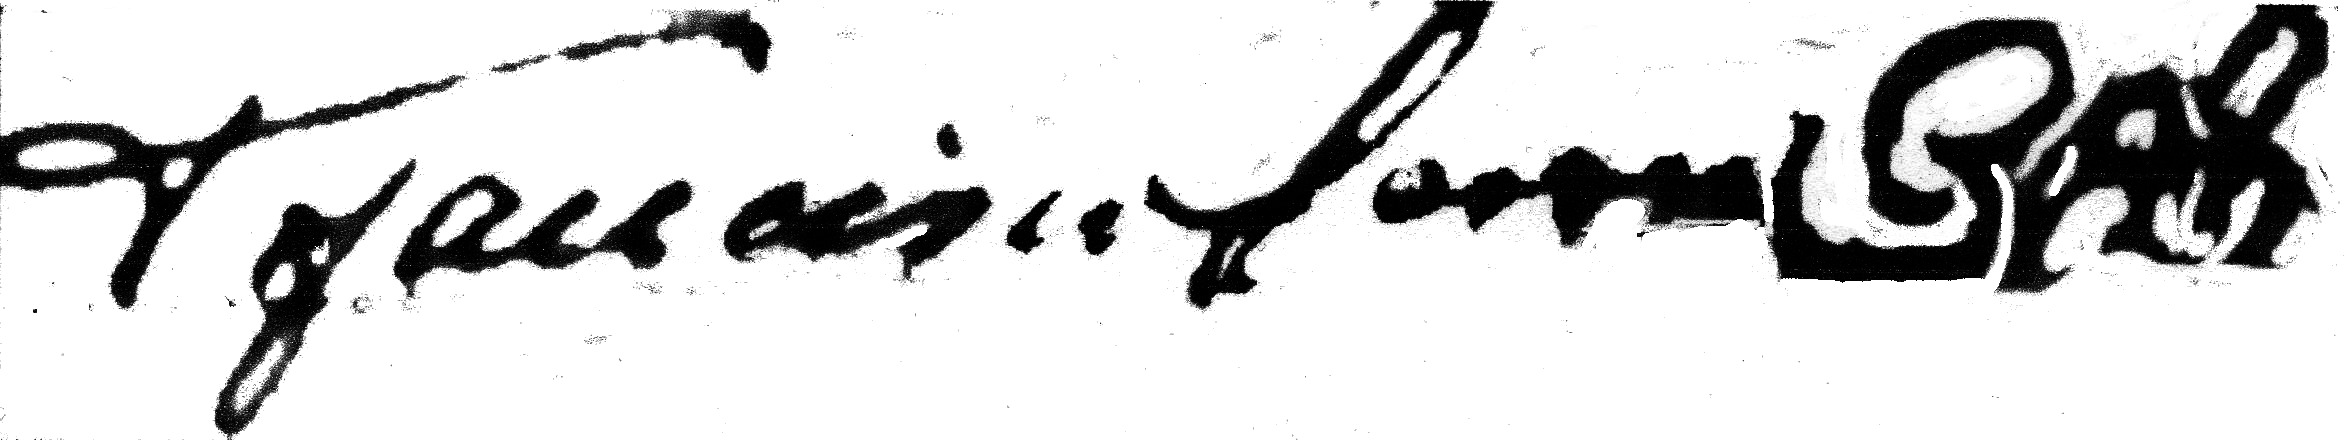
Signature of: francisco luis lema barrientos